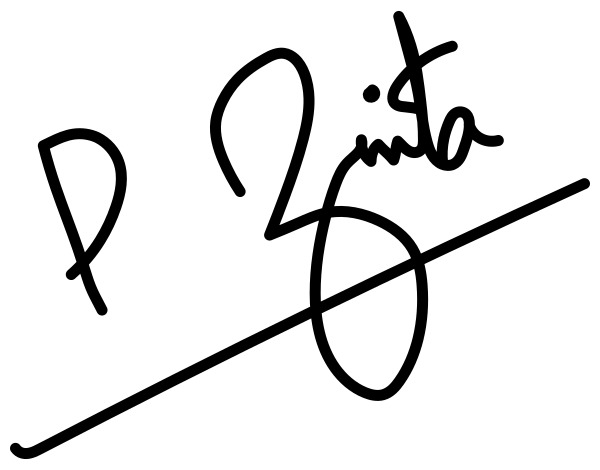
Signature of: preity zinta